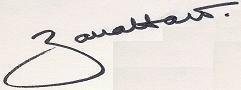
Signature of: zara bate